Question: What is the assessed value of the property as noted in the document?
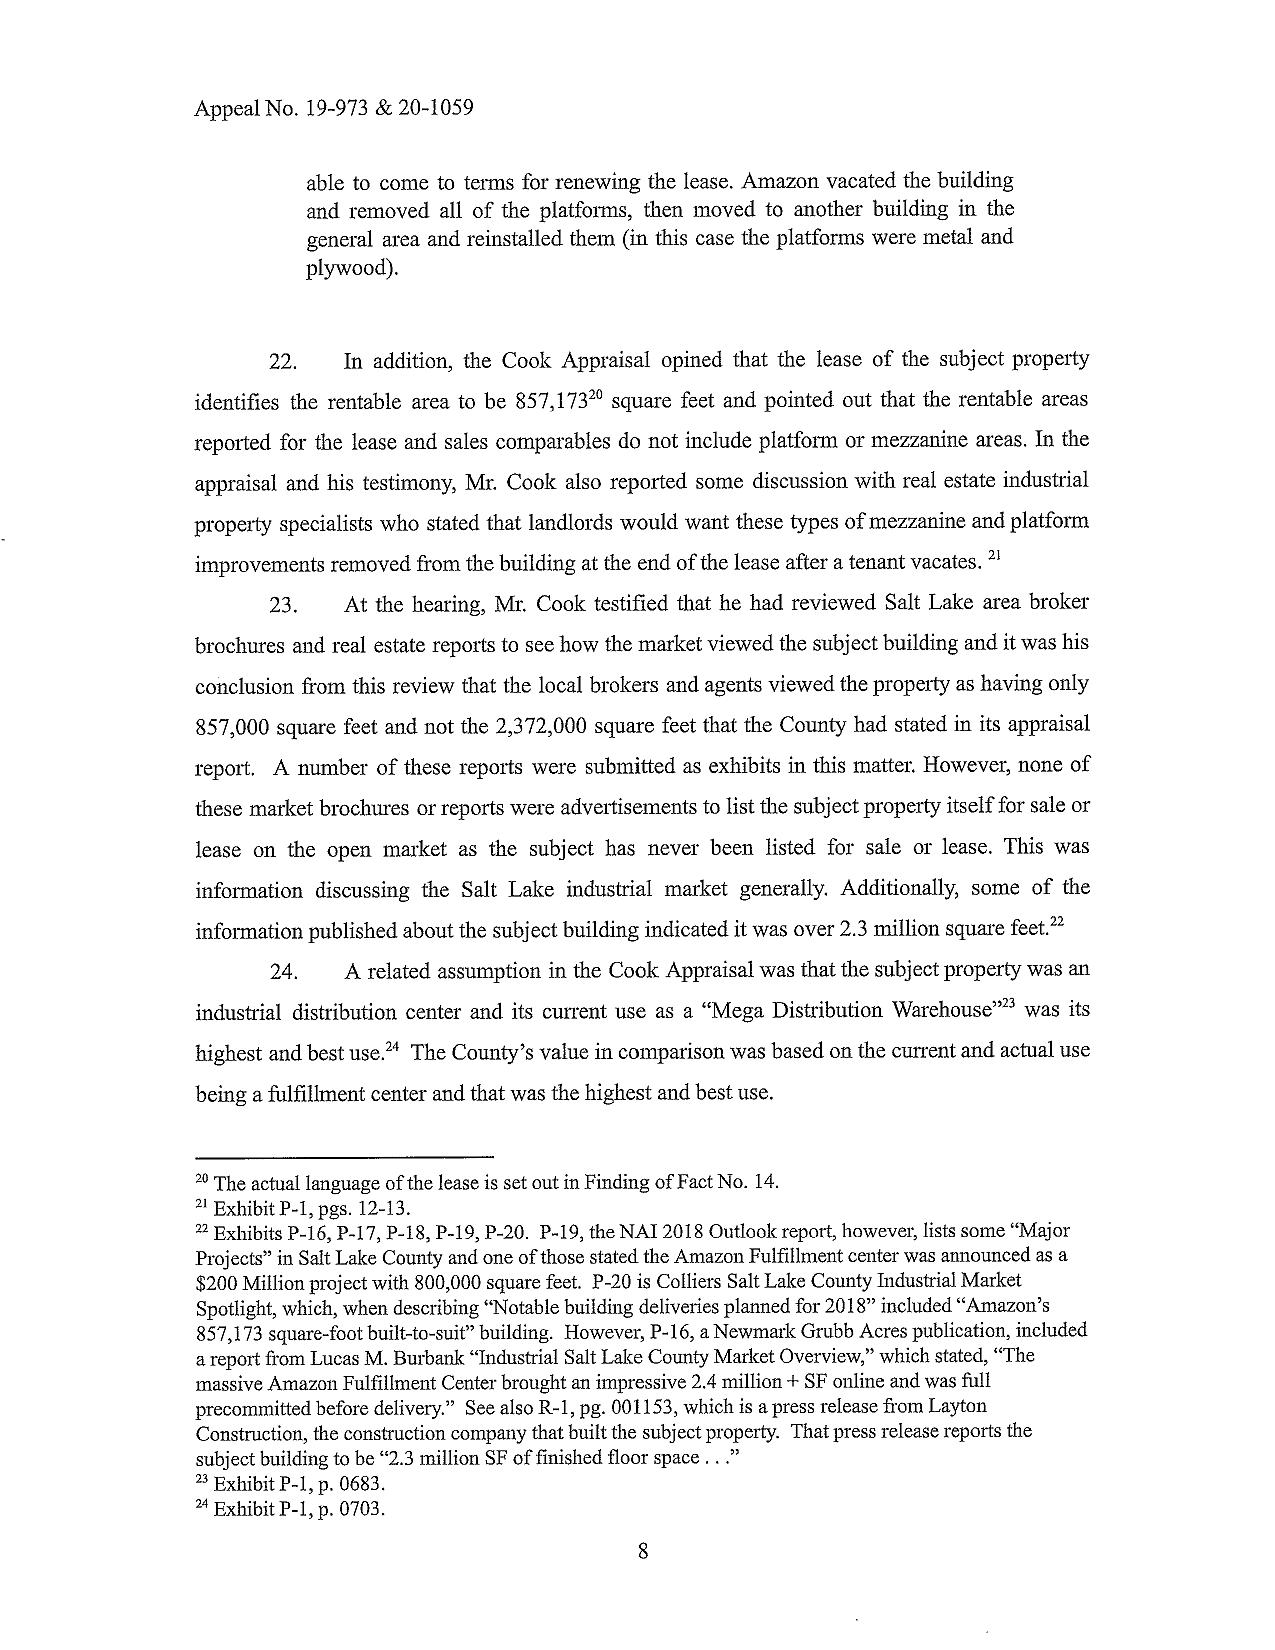
Answer: "857,173 square feet"